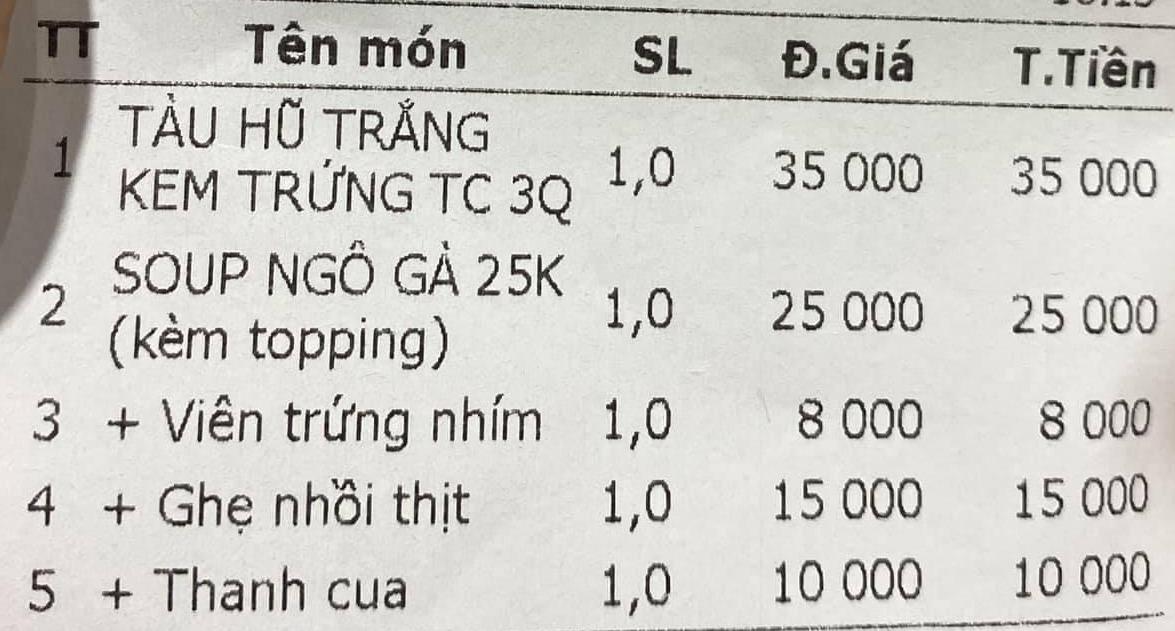
<table>
<tr>
<th>TT</th>
<th>Tên món</th>
<th>SL</th>
<th>Đ.Giá</th>
<th>T.Tiên</th>
</tr>
<tr>
<td>1</td>
<td>TÀU HŨ TRẮNG KEM TRỨNG TC 3Q</td>
<td>1,0</td>
<td>35 000</td>
<td>35 000</td>
</tr>
<tr>
<td>2</td>
<td>SOUP NGÔ GÀ 25K (kèm topping)</td>
<td>1,0</td>
<td>25 000</td>
<td>25 000</td>
</tr>
<tr>
<td>3</td>
<td>+ Viên trứng nhím</td>
<td>1,0</td>
<td>8 000</td>
<td>8 000</td>
</tr>
<tr>
<td>4</td>
<td>+ Ghe nhồi thịt</td>
<td>1,0</td>
<td>15 000</td>
<td>15 000</td>
</tr>
<tr>
<td>5</td>
<td>+ Thanh cua</td>
<td>1,0</td>
<td>10 000</td>
<td>10 000</td>
</tr>
</table>